Question: What is the mailing or notice date provided in the document?
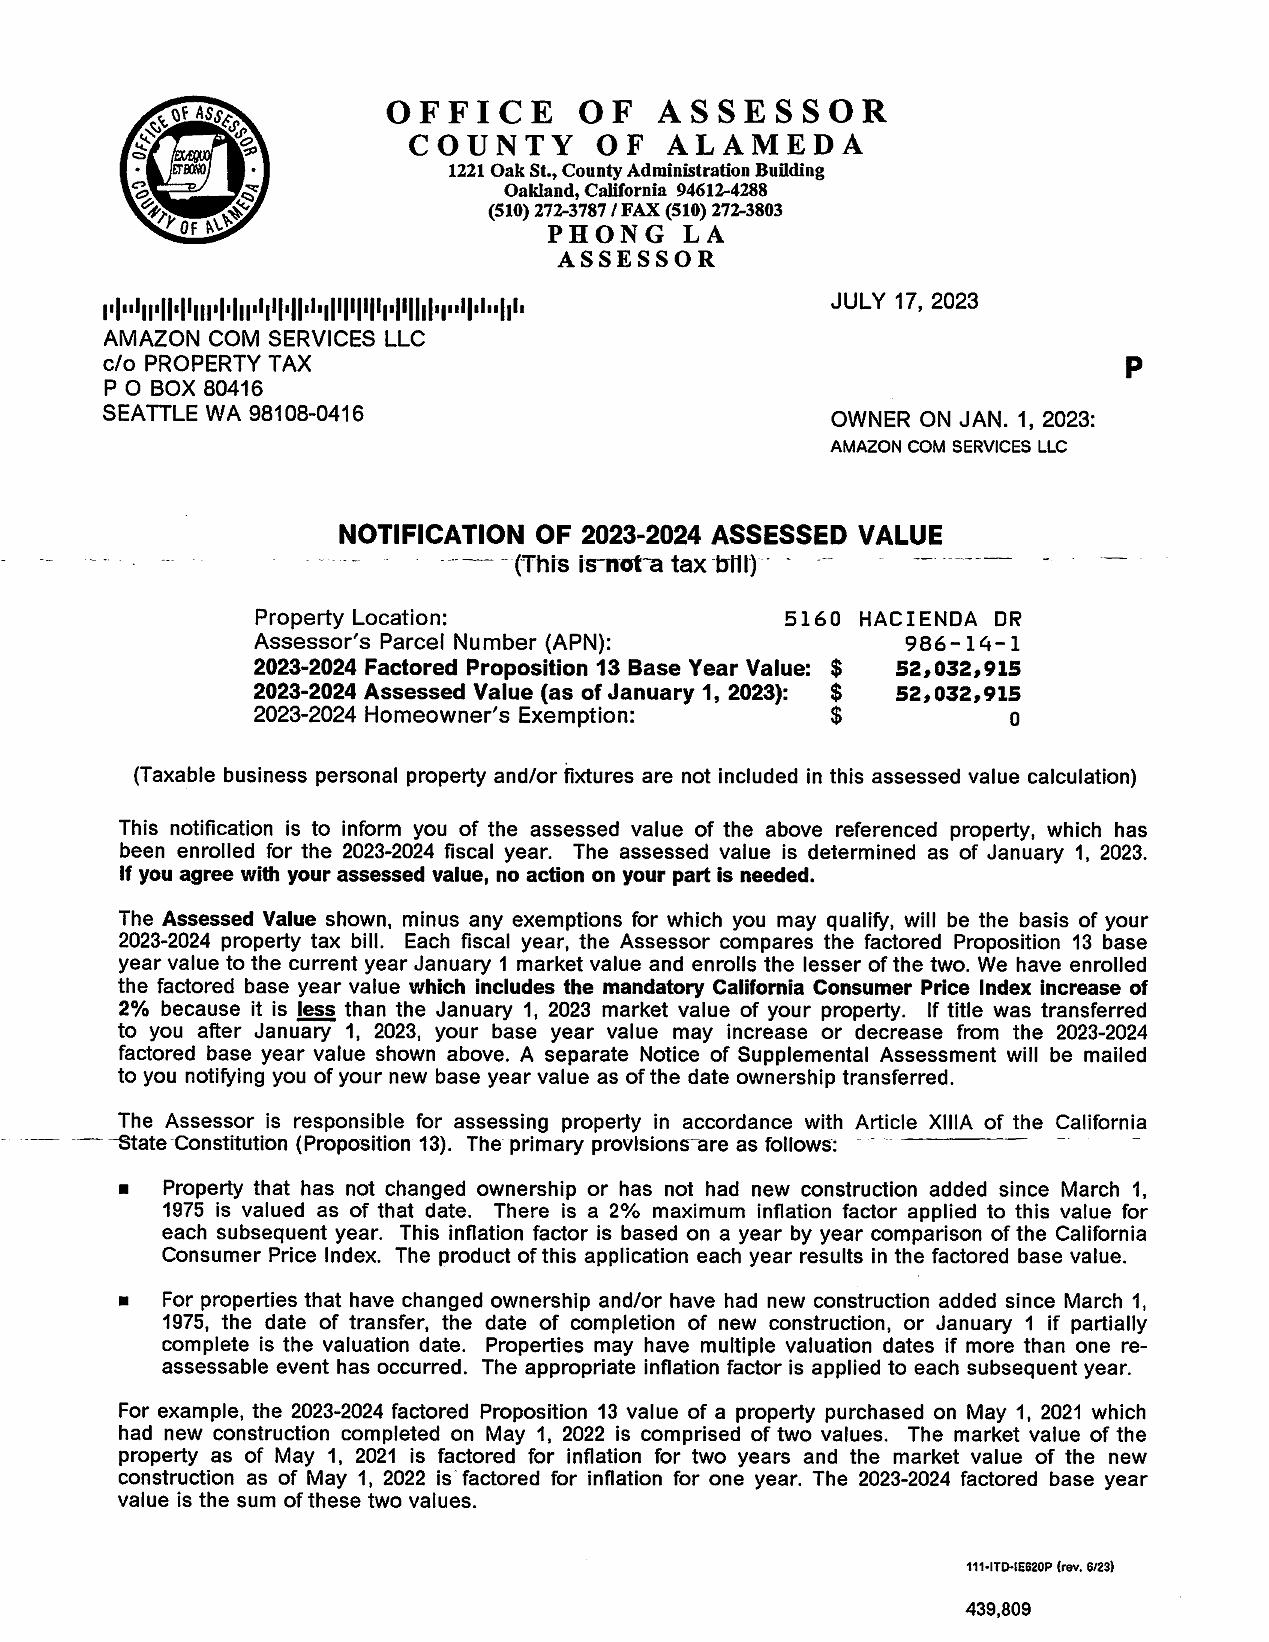
Answer: "17-Jul-23"